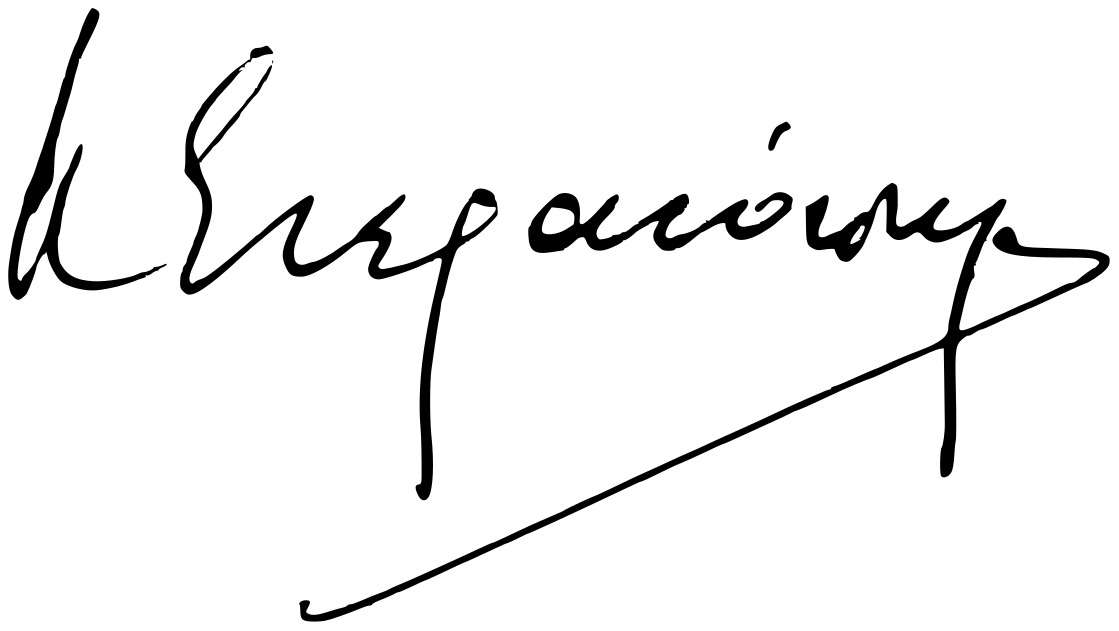
Signature of: konstantinos stephanopoulos